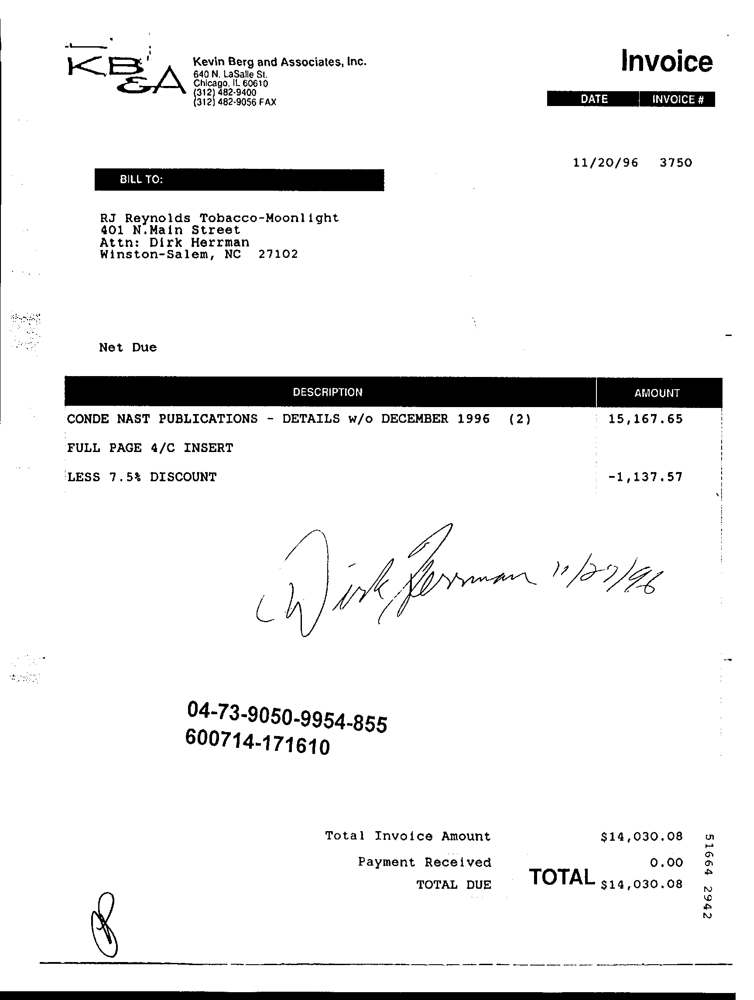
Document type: Invoice